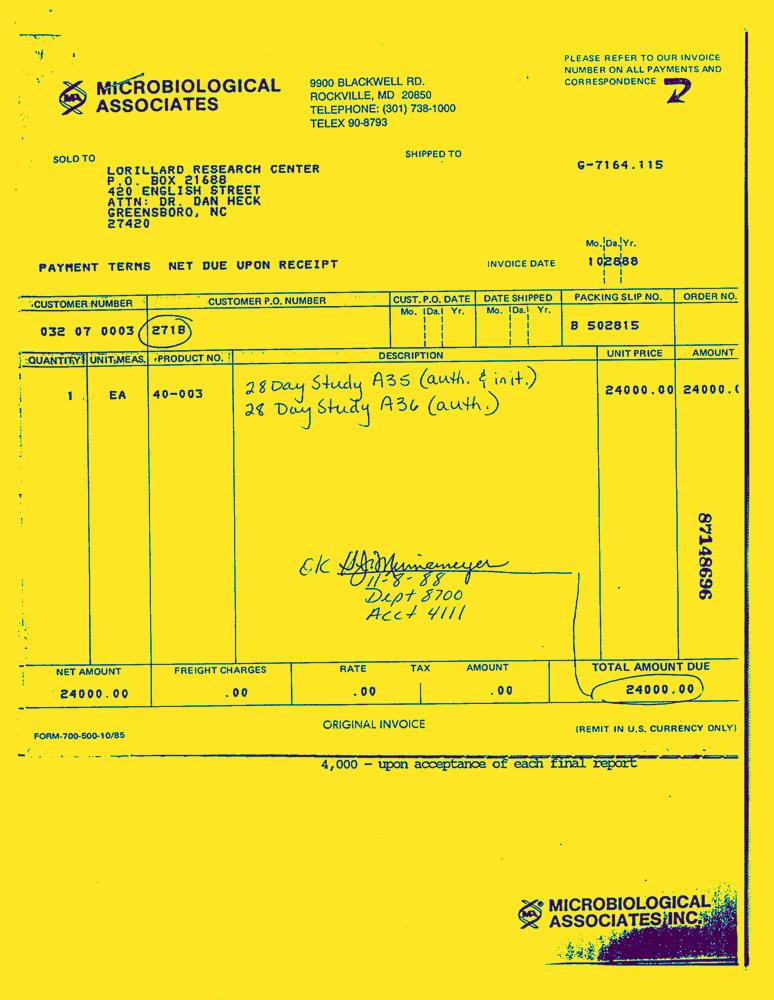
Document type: Invoice-Doc